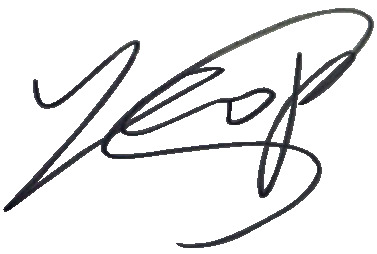
Signature of: lee seung yeop